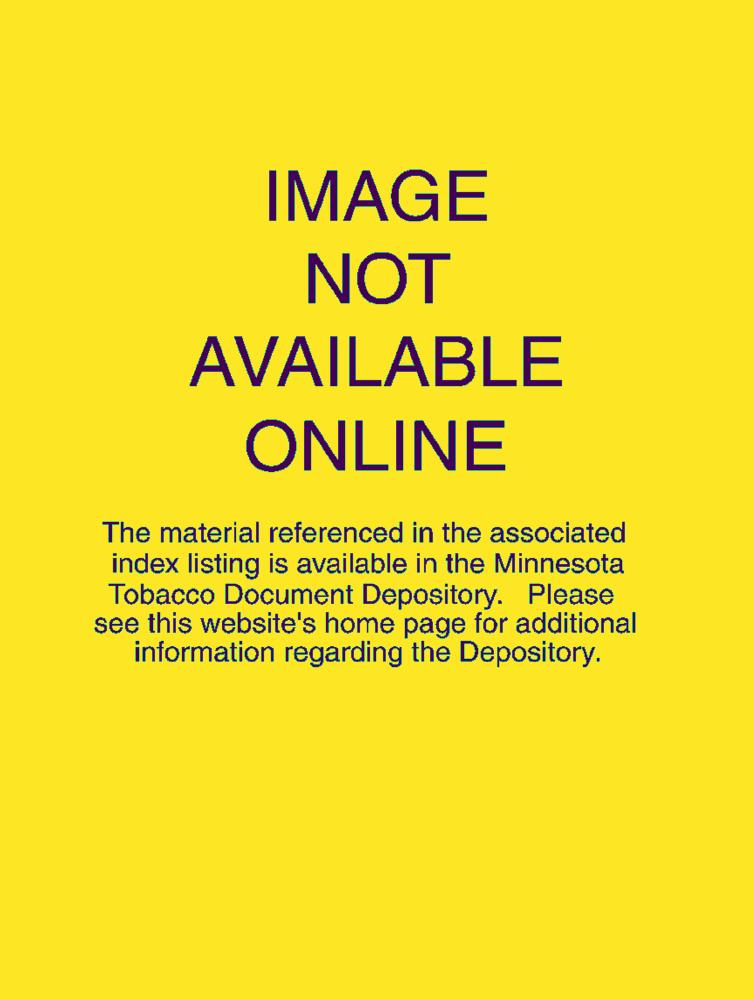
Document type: News-Article